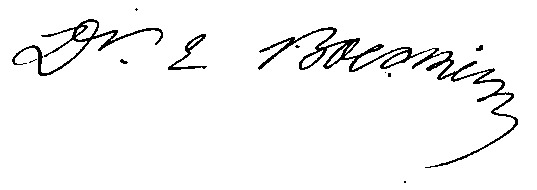
Signature of: eugène boeckel